Patient: Male, age 66
A 66-year-old man presented with a 2-month history of sustained hoarseness, sore throat, and dysphagia. The syndromes progressed 1 month later, and a left neck mass was found accidentally. His past medical history included 20 years of hypertension that was controlled by oral irbesartan (one tablet per day) and 20 years of atrial fibrillation and coronary artery disease (one tablet of metoprolol and warfarin once a day, respectively, and half a tablet of digoxin once a day). He also suffered from pulmonary tuberculosis 40 years ago, which was cured (there were no active tuberculosis lesions on a lung CT, and blood test and sputum cultures were negative).
On physical examination, a tender 3x4 cm left cervical mass with an unclear boundary was found at the level III. A strobolaryngoscope revealed a large mass arising from the posterior hypopharynx, and movements of both the glottis and vocal cords were invisible (Figure 1). MRI revealed a 28x14 mm mass located in the left hypopharyngeal region, and multiple lymph nodes of the left neck were integrated. T1-weighted images were hypointense, T2-weighted images were hyperintense, and diffusion-weighted imaging was hyperintense. The lesion underwent heterogeneous enhancement following administration of gadolinium-DTPA; the mass was strongly enhanced and the integrated lymph node was peripherally enhanced (Figure 2A and B). PET/CT showed high standardized uptake values (SUVs) of FDG in the left hypopharyngeal regions (SUVmax=8.9) and left cervical lymph node (SUVmax=9.5), but there were no high FDG lesions in other parts of the body (Figure 3A and B).
Our head and neck oncological multidisciplinary team (MDT; Department of Otolaryngology Head-Neck Surgery, Maxillofacial Surgery, Radiology, Radiotherapy, Microsurgery, Thoracic Surgery, and Vascular Surgery) discussed the preoperative possible diagnosis, therapeutic modalities, and whether further postoperative treatment was needed if surgery was performed. The MDT reached a consensus that the diagnosis was hypopharyngeal carcinoma with cervical lymph node metastasis (T2N2M0) and that the treatment would be determined according to frozen section results. If the frozen sections showed small cell carcinoma/malignant tumor or poorly differentiated carcinoma, the patient would first receive concurrent chemoradiotherapy (CCRT). If the frozen section results suggested other type carcinomas, treatment would be partial laryngopharyngectomy plus bilateral neck dissection (II-VI) with postoperative chemo-radiotherapy according to NCCN guidelines regarding hypo-pharyngeal carcinoma. Under general anesthesia, a biopsy sample was obtained via suspension laryngoscopy. Analysis of the frozen section suggested the presence of a small cell malignant tumor (most likely small cell carcinoma).
According to the preoperative plan developed by the MDT, CCRT was performed. Routine pathology (Figure 4) revealed that the small tumor cells were uniform in size, exhibited marked heteromorphy, and were arranged into nests and cords with sparse cytoplasm. Immunohistochemical staining revealed that the primary tumor was positive for cytokeratins (Figure 5A), CD56 (Figure 5B), chromogranin A (Figure 5C), and synaptophysin (Syn; Figure 5D) and negative for p63, CK7, and CD45. The Ki-67 (Figure 5E) mitotic index approached 80%. These histopathological features confirmed the presence of hypopharyngeal PDNC. The patient received six cycles of chemotherapy.
The patient received regular follow-ups. On March 14, 2017, CT revealed that the lesion in the hypopharynx had shrunk markedly and the metastatic left lymph nodes had disappeared (Figure 6). On March 21, 2017, CT revealed the presence of irregular soft tissue in the left side of the anterior chest wall, sized ~2.7x4.7 cm, invading the corresponding ribs, and multiple high-density nodules in the bilateral lungs (Figure 7). Ultrasonography revealed a hypoechoic lesion in the left liver (Figure 8). Whole body bone imaging revealed tracer concentrated in the right skull, left rib 4, left rib 8, rib 9, right scapula, the vertebral body of lumbar 5, the left superior iliac spine, and right sacroiliac joint (Figure 9). Then, a left chest nodule was biopsied. Immunohistochemical staining revealed that the nodule was positive for chromogranin A, CD56, and Syn. The Ki-67 mitotic index approached 80%. These findings confirmed metastatic PDNC. On April 8, 2017, CT revealed multiple liver metastatic lesions, and swollen metastatic lymph nodes appeared in the hepatogastric gap and porta (Figure 10). On June 14, 2017, CT revealed no invisible swollen lymph nodes bilaterally (Figure 11). No further treatments were given, and the patient died of multiple metastases on August 2017.
Keywords: warburg effect, hypopharyngeal, literature review, neuroendocrine carcinoma
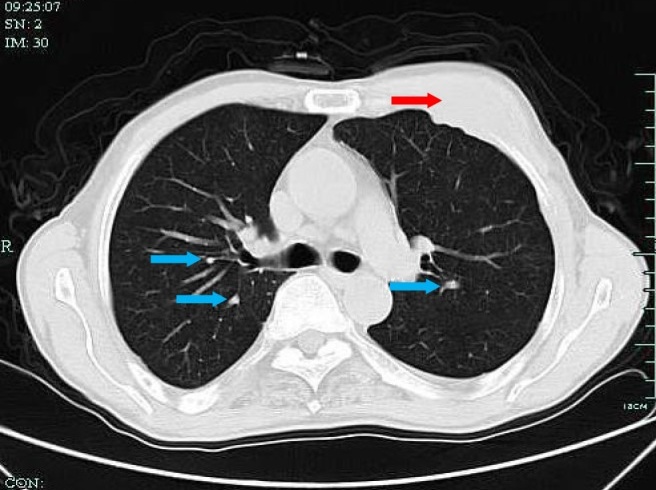
Image caption: CT revealed the presence of irregular soft tissue in the left side of the anterior chest wall (red arrow), sized ~2.7x4.7 cm, invading the corresponding ribs, and multiple high-density nodules (blue arrow) in the bilateral lungs. . Abbreviation: CT, computed tomography.